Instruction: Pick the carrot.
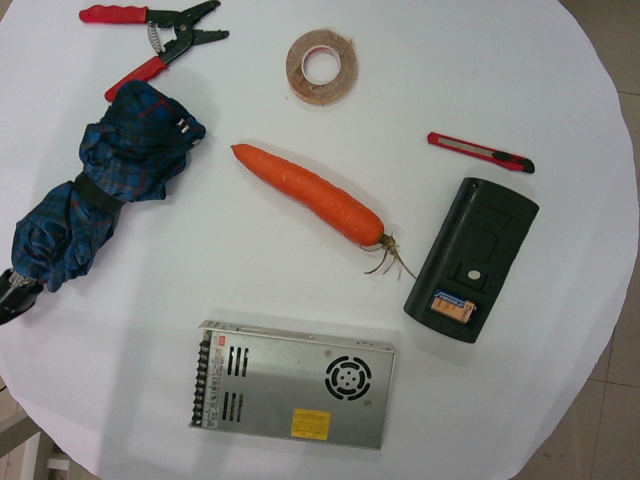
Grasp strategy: vertical